Question: Describe the condition in detail:
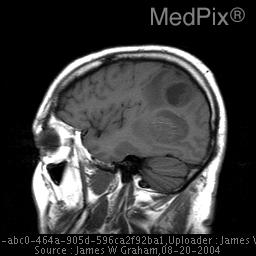
Answer: The disease is discussed as: This gentleman’s acute presentation is likely due to acute hemorrhage.

GBMs are the most malignant of all gliomas (WHO Grade IV). They are the most common primary brain tumor, occuring in all ages with peak at 65-75 years of age. The are more common in men (men > women 3:2), and more common in whites. They can be associated with certain conditions, to included Turcot syndrome, neurofibromatosis type-1 and Li-Faumeni syndrome. GBMs prefer the hemispheric white matter, frontal more than temporal.

GBMs are most commonly a solitary lesion, but they can be multifocal in 2-5% of cases. 5% of lesions will present with hemorrhage; they rarely calcify. They can also present as a “butterfly glioma,” crossing the midline, usually across the corpus callosum. They can present as a primary leptomeningeal tumor, or metastasize by meningeal or subependymal routes.